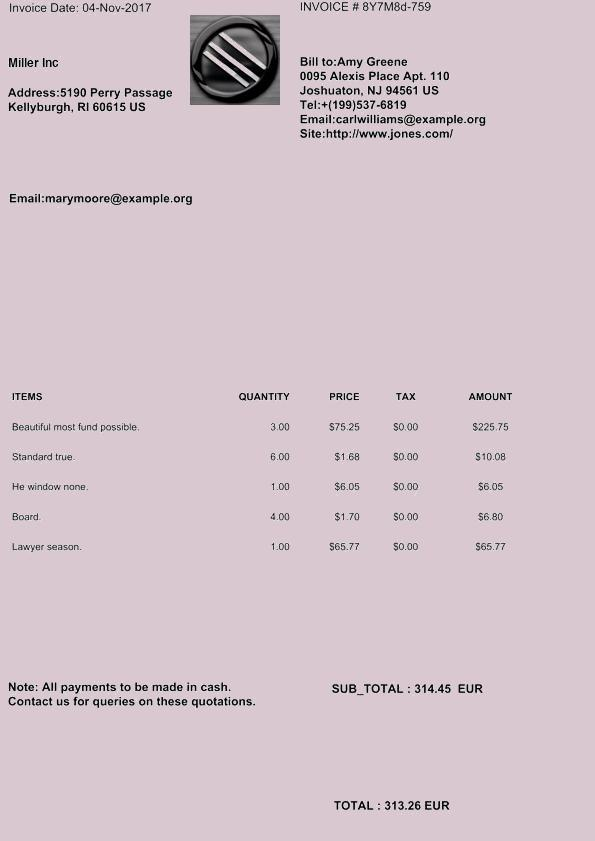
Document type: Invoice